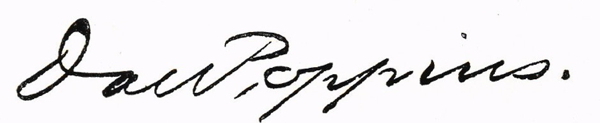
Signature of: daniel poppius